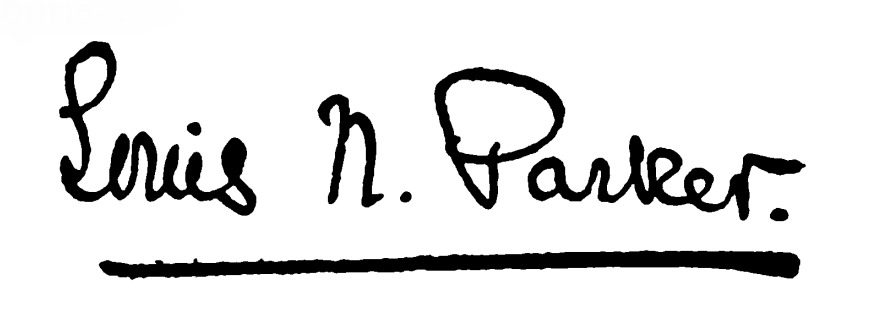
Signature of: louis n parker